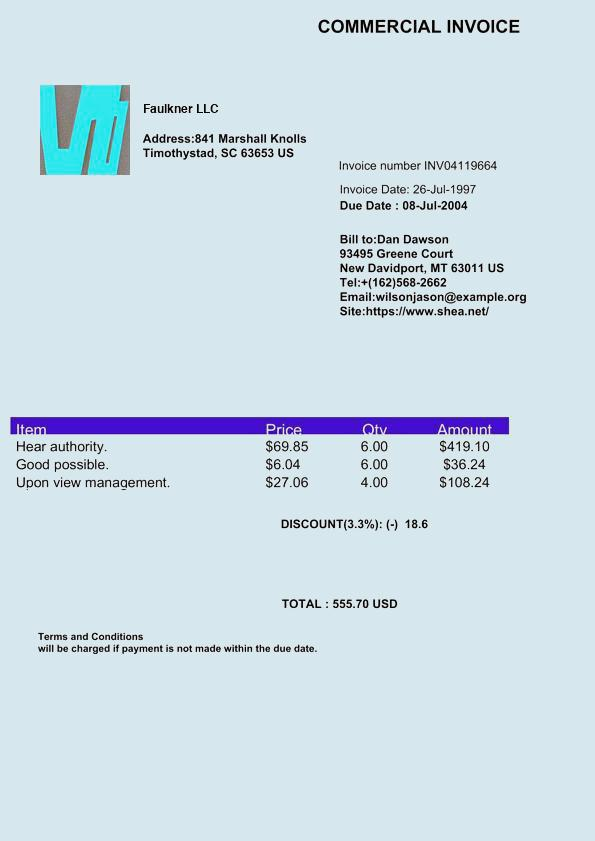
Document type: Invoice